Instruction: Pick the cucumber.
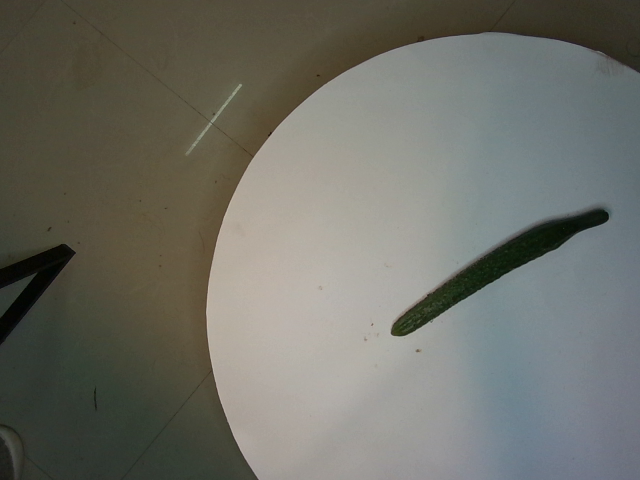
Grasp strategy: vertical